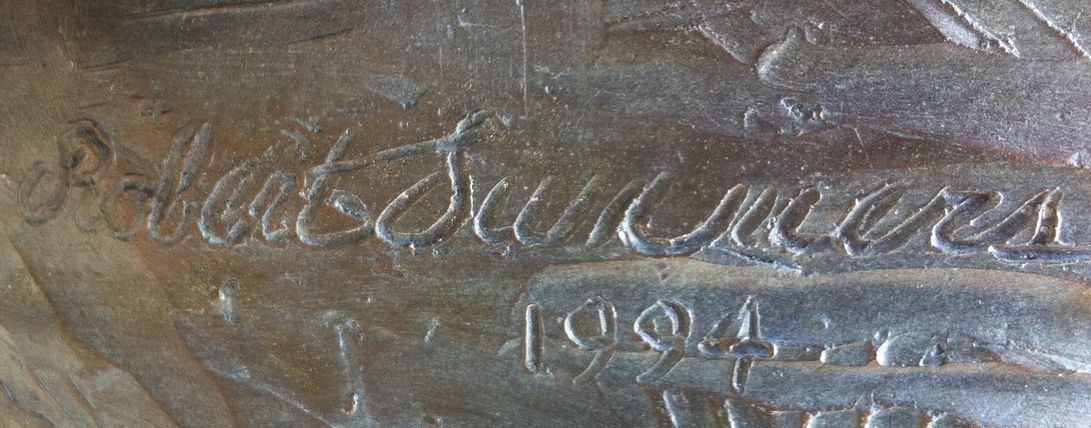
Signature of: robert summers